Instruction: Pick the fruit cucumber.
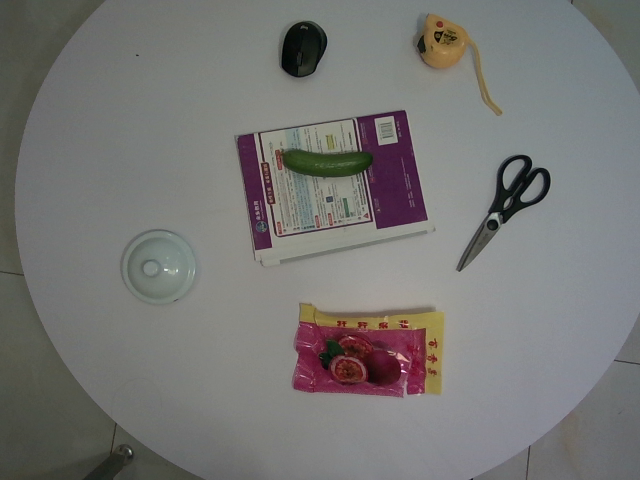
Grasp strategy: vertical